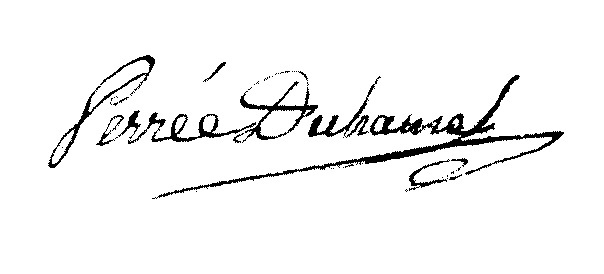
Signature of: pierre nicolas perrée duhamel